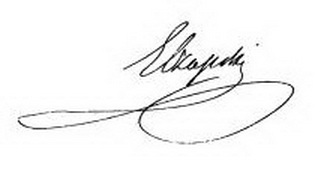
Signature of: emeryk hutten czapski